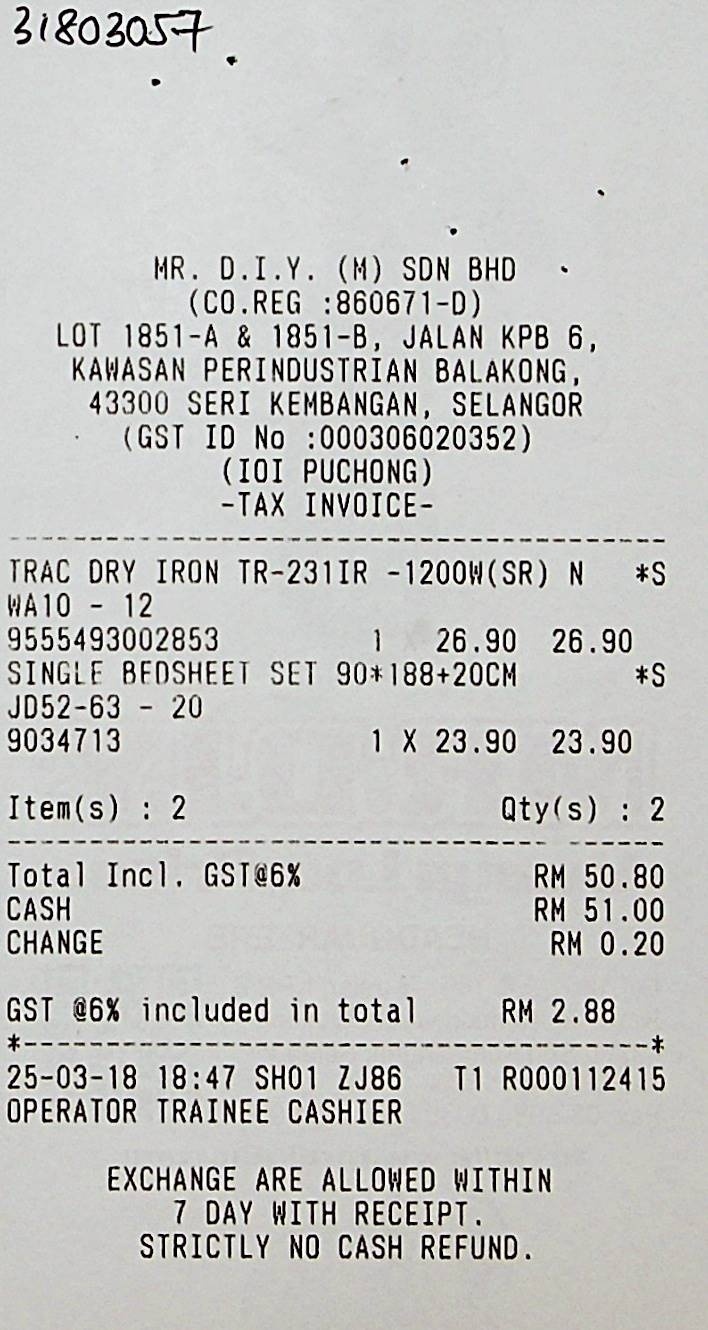
MR. D.I.Y. (M) SDN BHD
(CO. REG :860671-D)
LOT 1851-A & 1851-B, JALAN KPB 6 ,
KAWASAN PERINDUSTRIAN BALAKONG ,
43300 SERI KEMBANGAN, SELANGOR
(GST ID NO :000306020352)
(IOI PUCHONG)
-TAX INVOICE-
TRAC DRY IRON TR-231IR - 1200W(SR) N
*S
WA10 - 12
9555493002853
1
26.90
26.90
SINGLE BEDSHEET SET 90*188+20CM
*S
JD52-63 - 20
9034713
1 X 23.90
23.90
ITEM(S) : 2
QTY(S) : 2
TOTAL INCL. GST@6%
RM 50.80
CASH
RM 51.00
CHANGE
RM 0.20
GST @6% INCLUDED IN TOTAL
RM 2.88
25-03-18 18:47 SHO1 ZJ86
T1 R000112415
OPERATOR TRAINEE CASHIER
EXCHANGE ARE ALLOWED WITHIN
7 DAY WITH RECEIPT.
STRICTLY NO CASH REFUND .